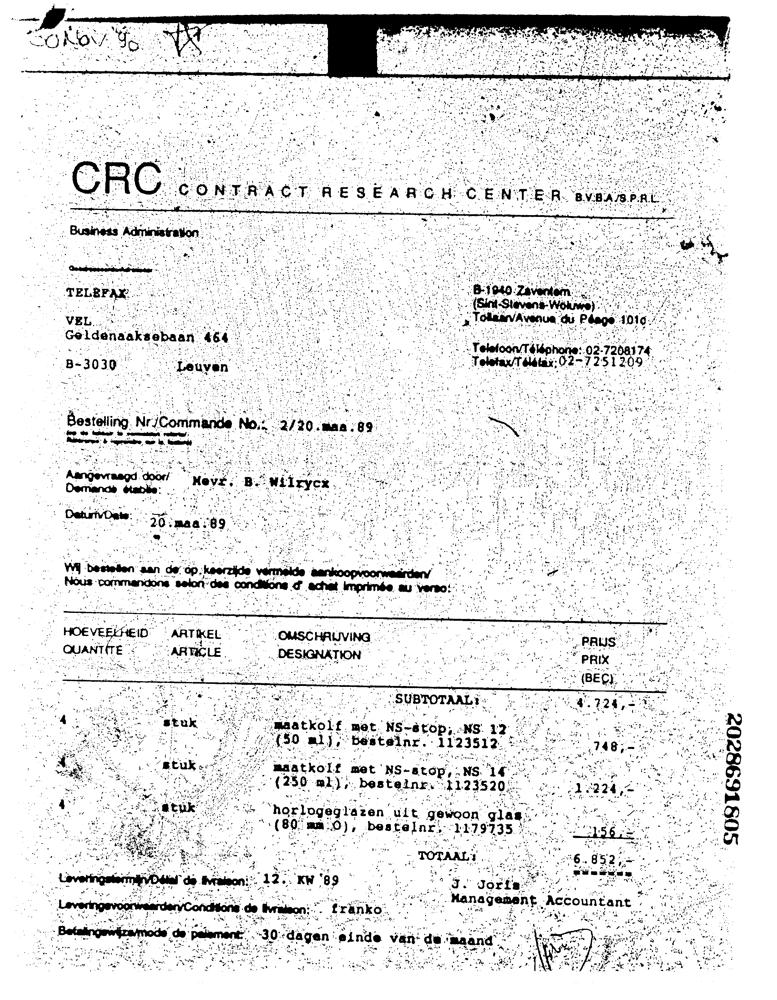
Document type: Invoice